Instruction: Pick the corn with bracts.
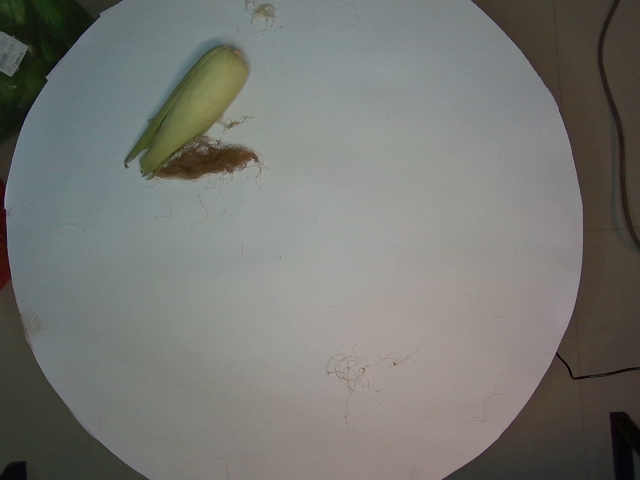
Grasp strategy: vertical